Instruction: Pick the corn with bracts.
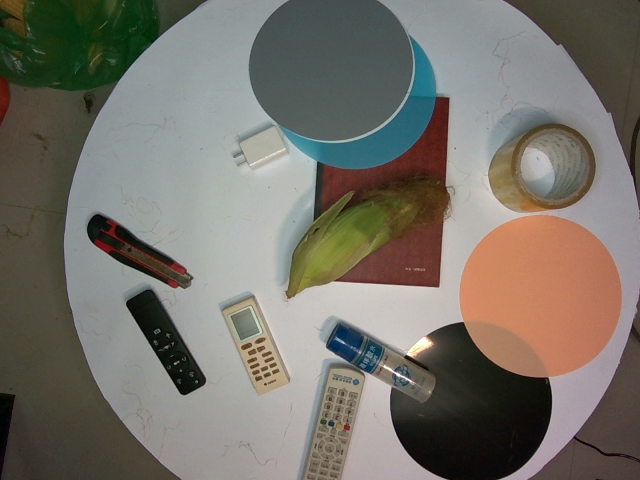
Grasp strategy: vertical